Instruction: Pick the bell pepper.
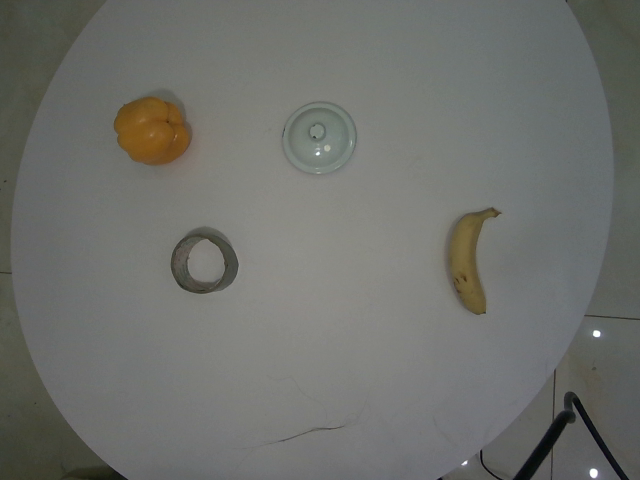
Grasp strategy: vertical